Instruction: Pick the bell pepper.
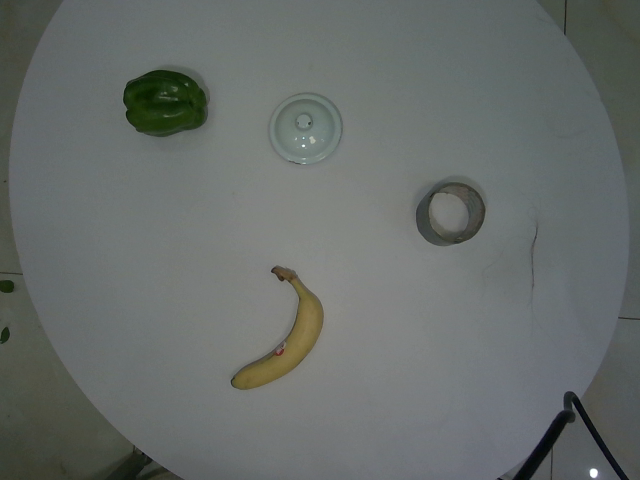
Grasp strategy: vertical